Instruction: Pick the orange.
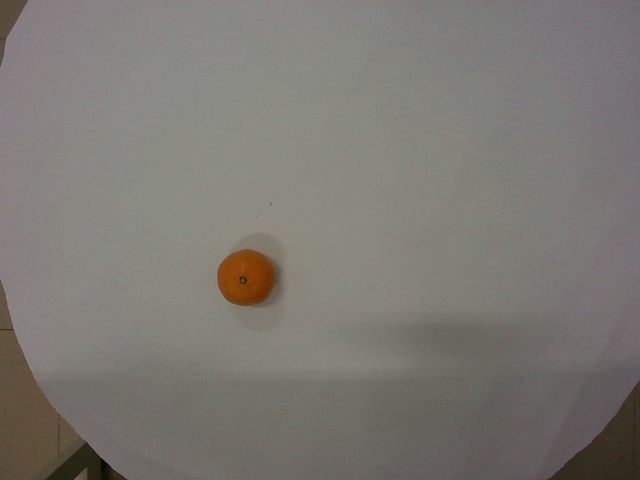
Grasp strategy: vertical